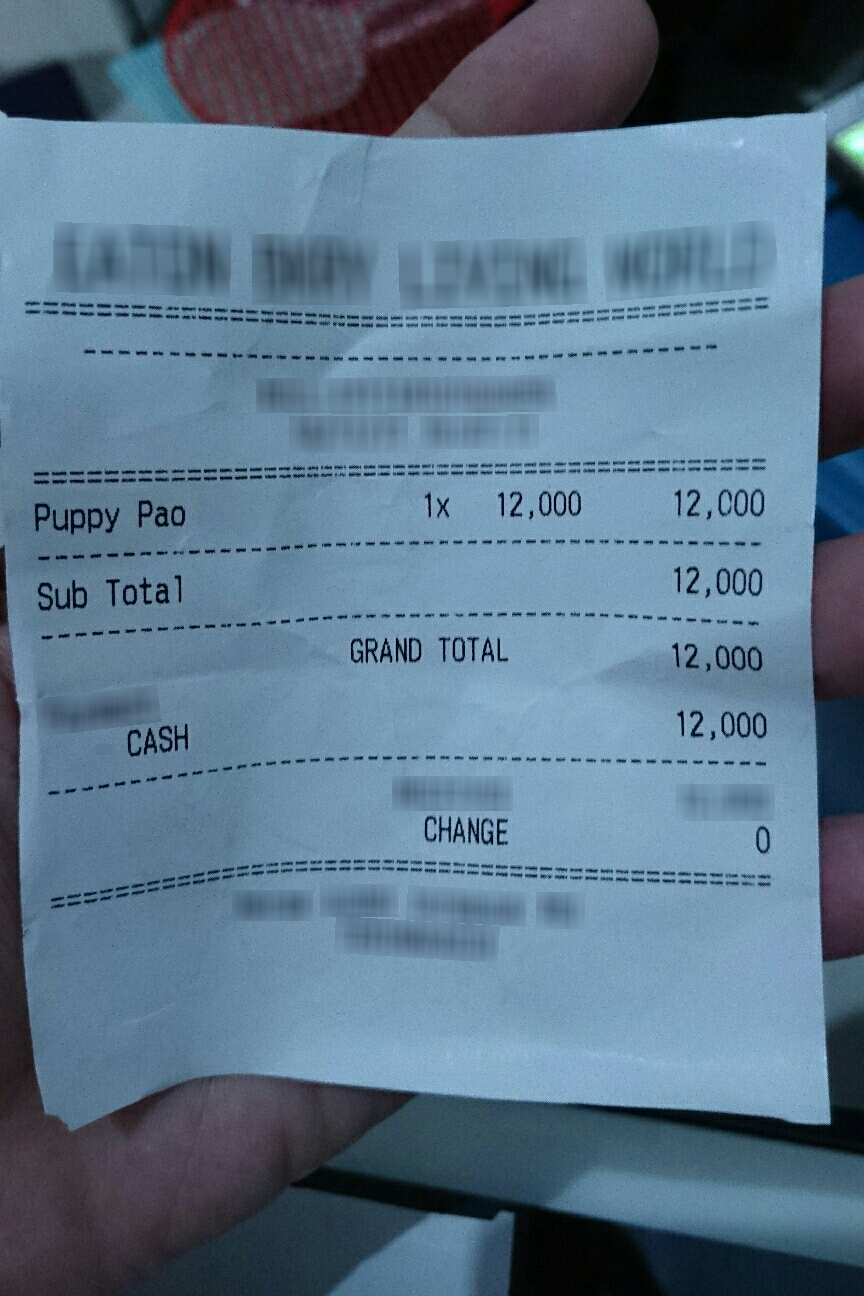
Number of items: 4
Subtotal: 12,000
Total: 12,000
OCR text regions:
text: GRAND
text: TOTAL
text: 12,000
text: CASH
text: 12,000
text: CHANGE
text: 0
text: Puppy
text: Pao
text: 1x
text: 12,000
text: 12,000
text: Sub
text: Total
text: 12,000